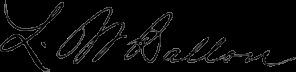
Signature of: latimer whipple ballou